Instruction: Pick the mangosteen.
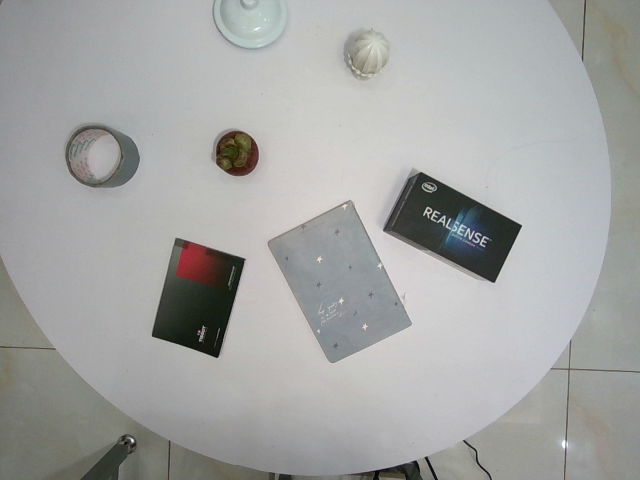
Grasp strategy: vertical